Question: Talk about the condition:
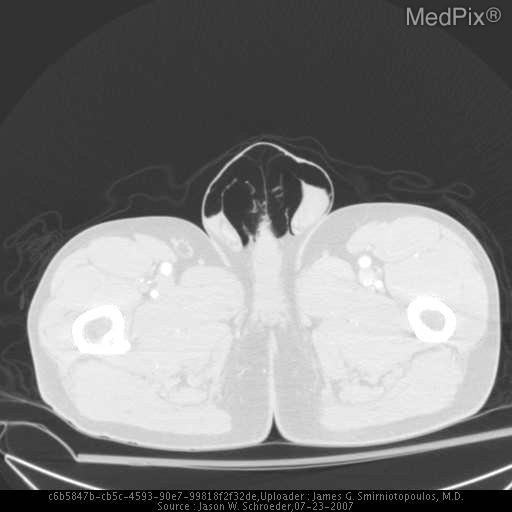
Answer: The disease is discussed as: •  Pneumoscrotum may occur for a variety of iatrogenic or procedural reasons, including: various endoscopies (colonoscopy, etc), pacemaker placement, tracheal intubation, CPR, chest drain insertion, and open gastrostomy.

•  Pathologic etiologies also exist, including: pneumothorax, pneuomediastinum, scrotal trauma, gas-producing infections, and visceral perforations.

•  Management is usual supportive with intervation directed at the etiology.